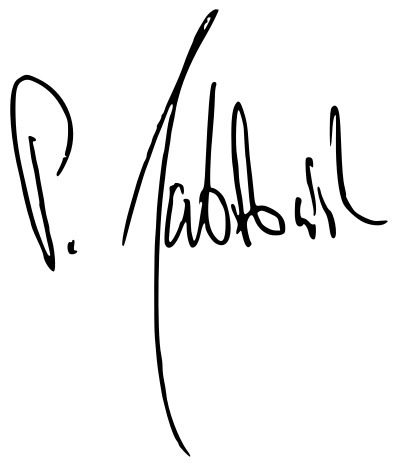
Signature of: paweł jabłoński